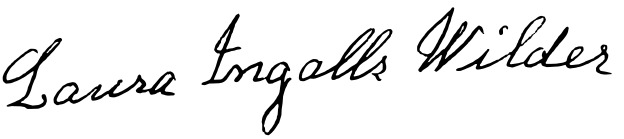
Signature of: laura ingalls wilder